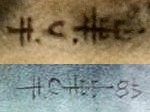
Signature of: hon chew hee